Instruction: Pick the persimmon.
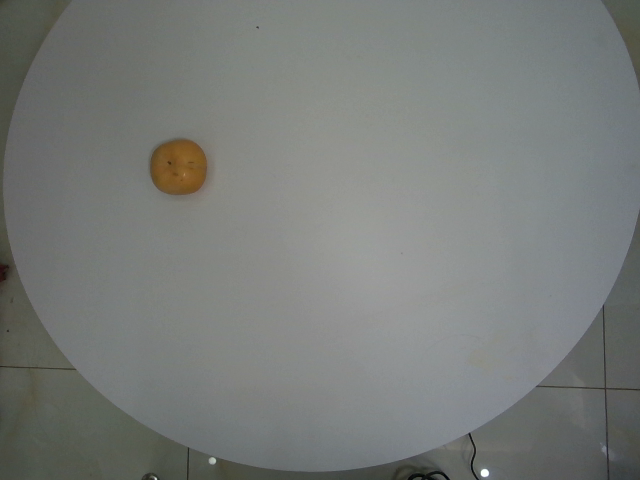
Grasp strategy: vertical